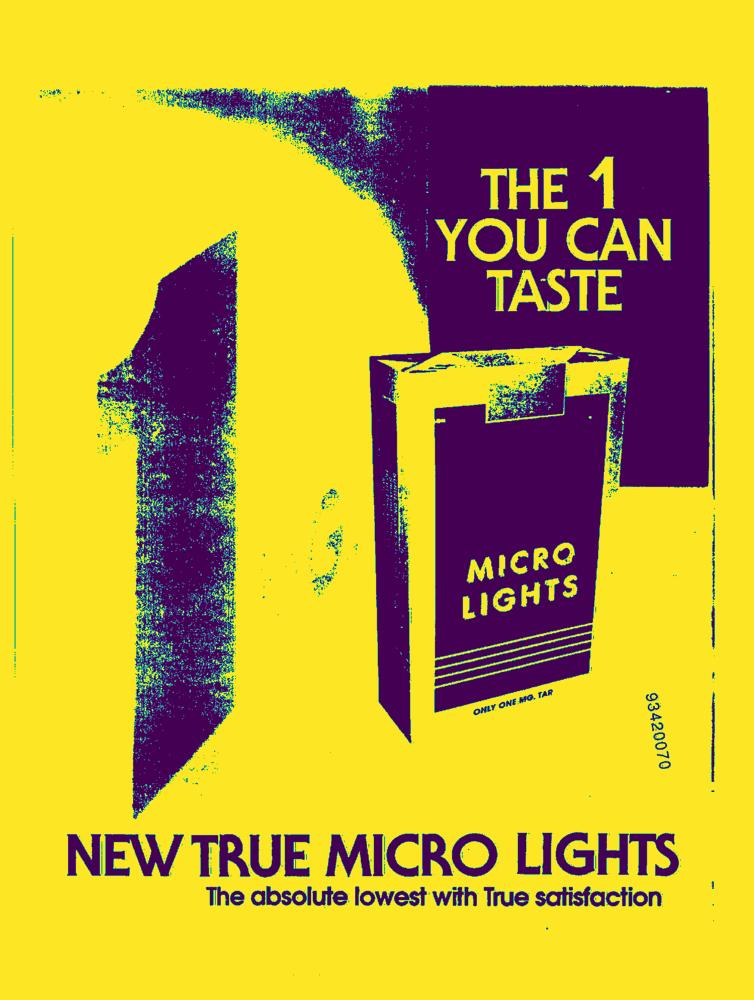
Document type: AD